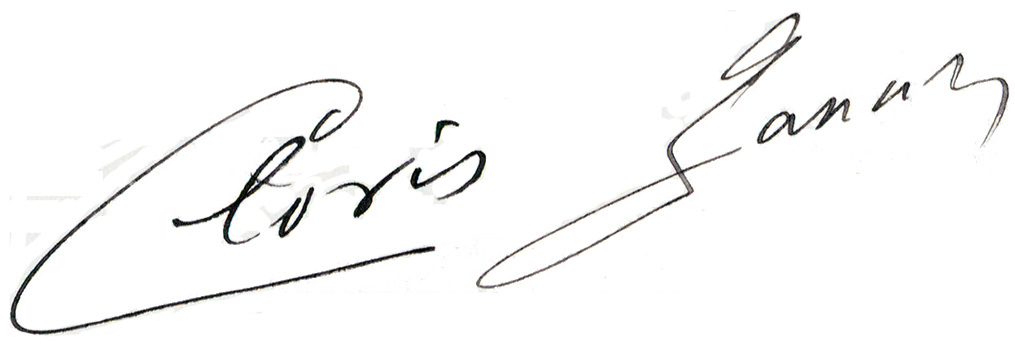
Signature of: clovis lassalle